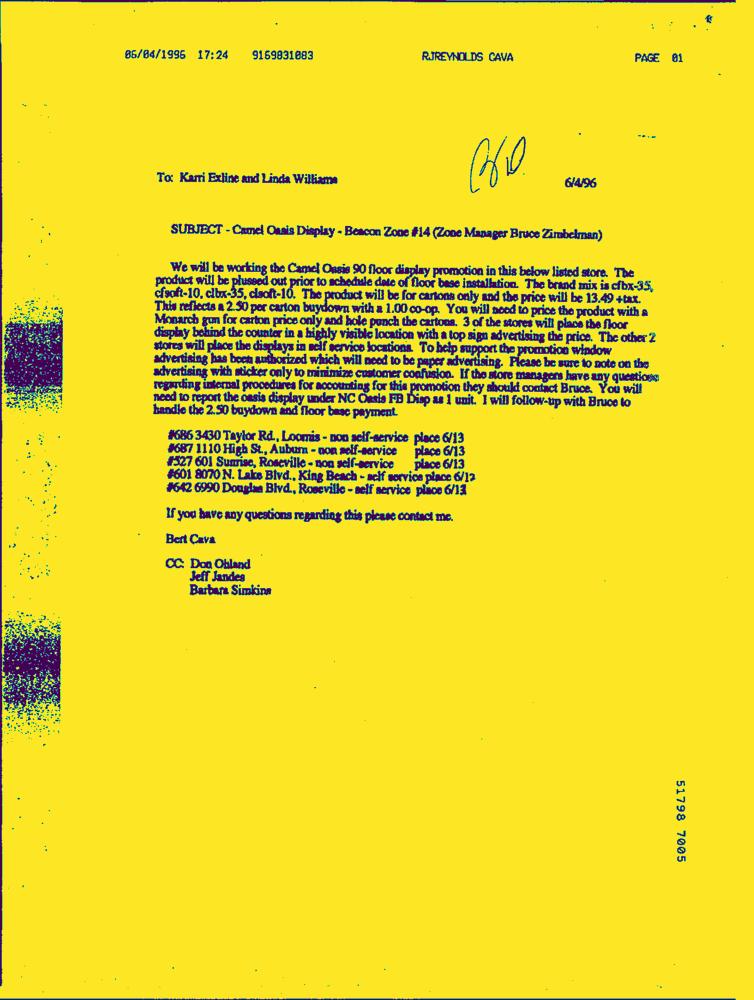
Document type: Letter-Doc